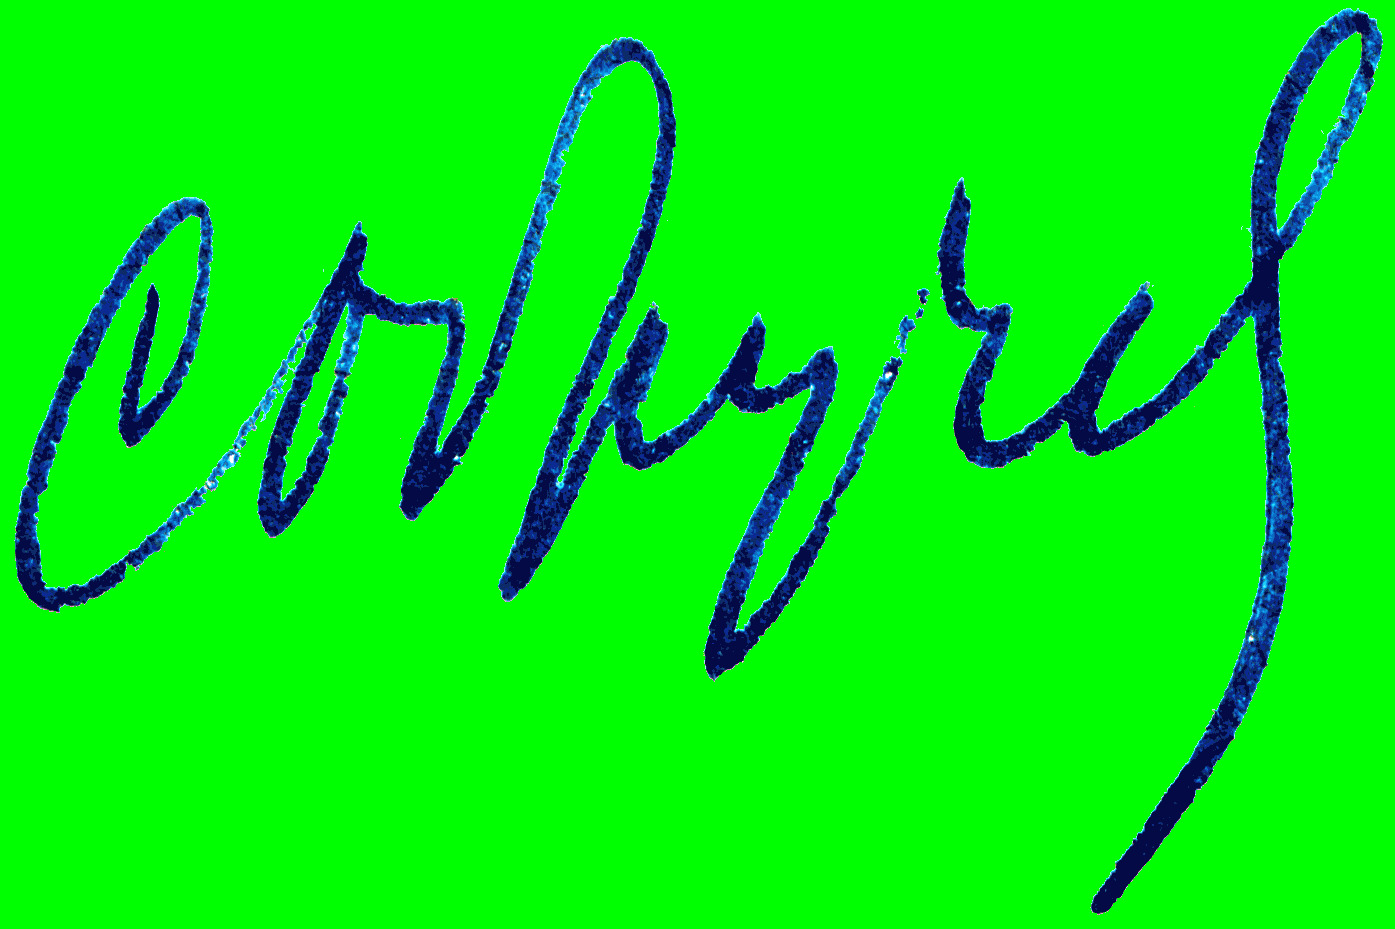
Signature of: sergey obruchev